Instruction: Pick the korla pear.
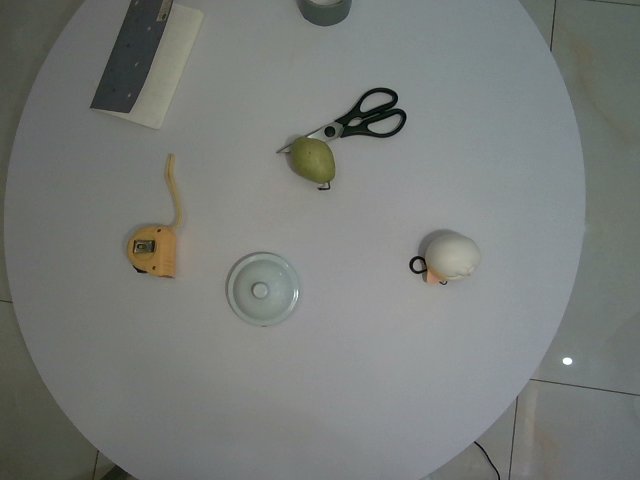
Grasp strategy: vertical